Question: How is the property described in the document?
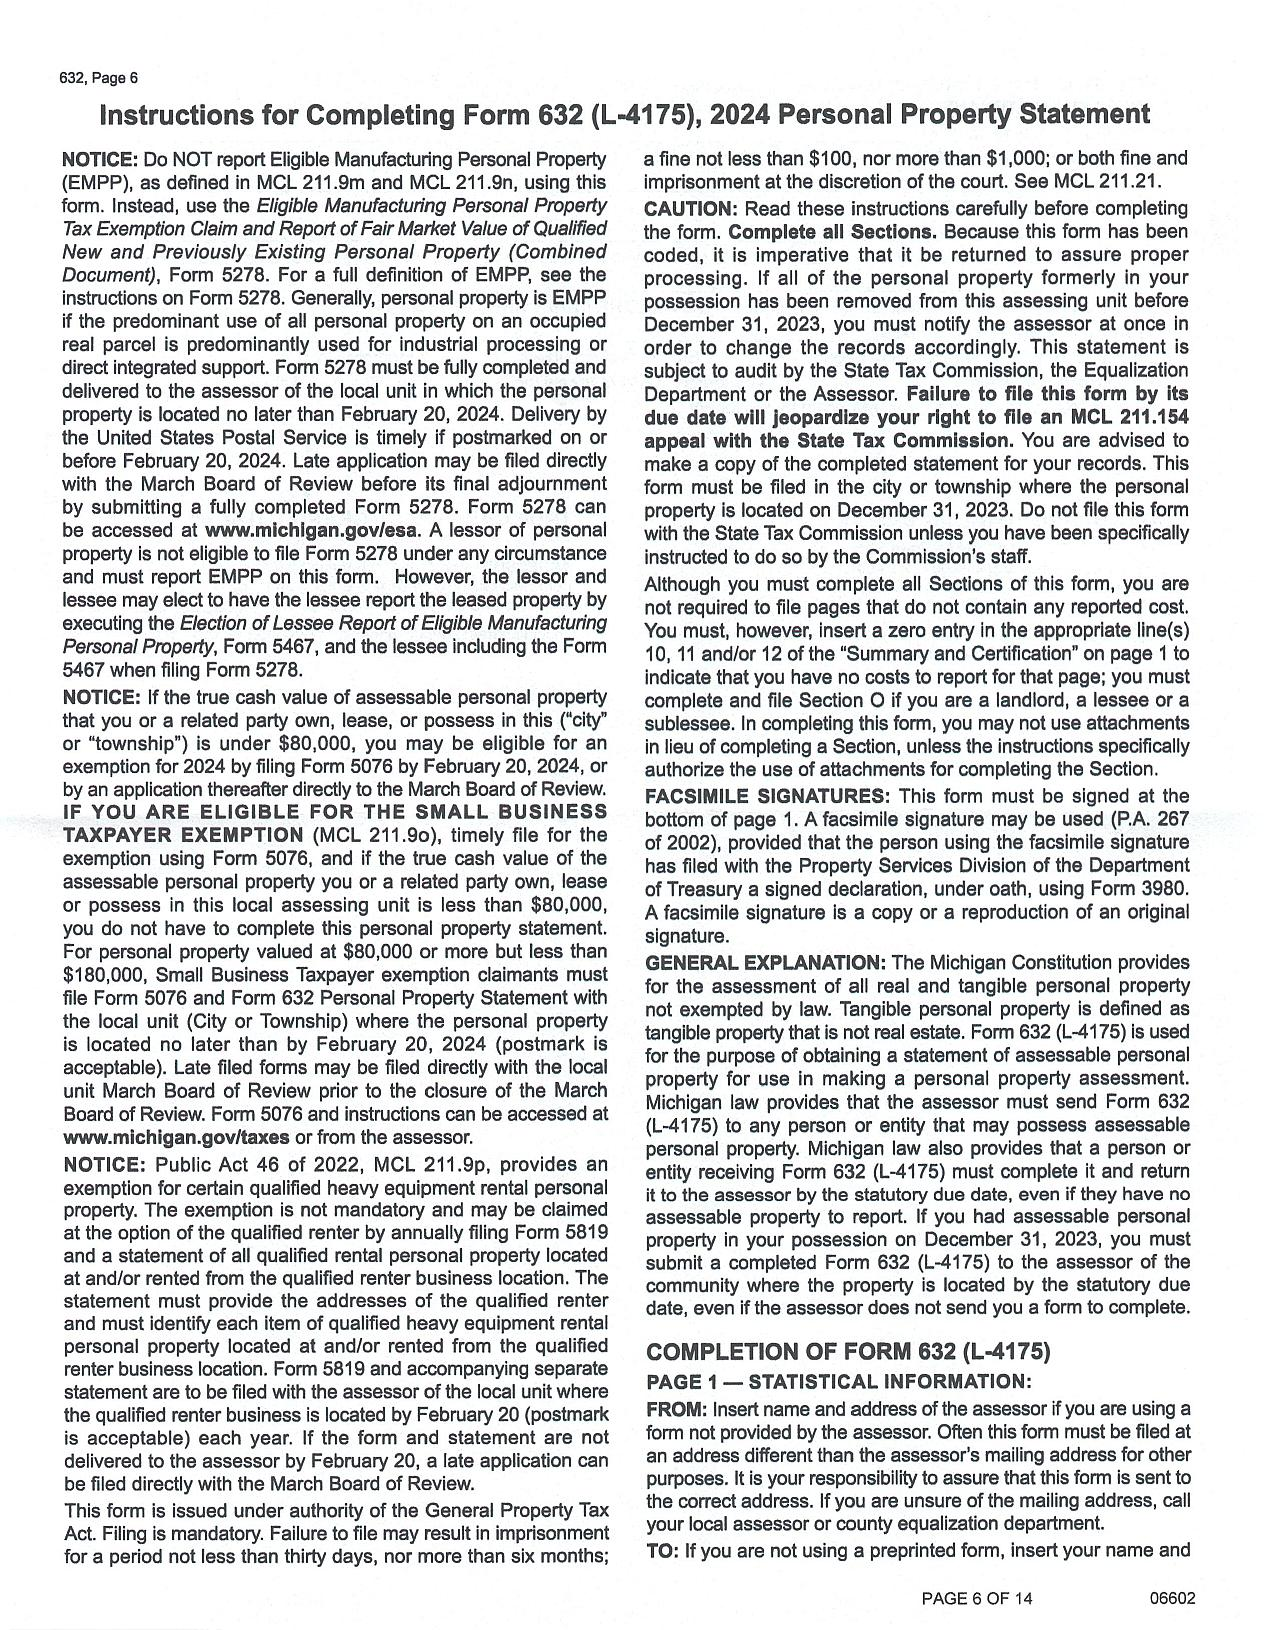
Answer: "Personal property that you or a related party own, lease, or possess in this \"City\" or \"Township\""